Question: What was observed in the imaging?
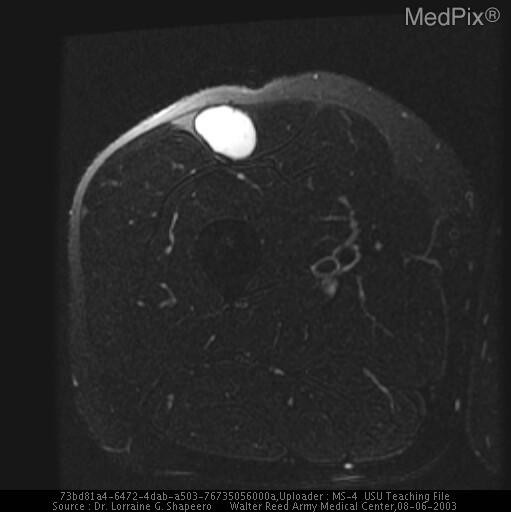
Answer: The imaging shows PLAIN RADIOGRAPH: A-P and lateral views of the right femur from 7/9/2002 demonstrate no bone abnormalities.  No soft tissue abnormalities are evident. MRI: A right rectus femoris mass measuring 4.5x2.4x2.5cm shows intermediate- signal intensity periphery with low-signal-intensity center on T1-weighted MR images and predominantly high signal intensity mass on T2-weighted MR image with low-signal-intensity septae posteriorly. After contrast-enhancement, there is a thick rim of peripheral enhancement with non-enhancing areas centrally. These findings were consistent with a myxoid liposarcoma. A right rectus femoris mass measuring 4.5x2.4x2.5cm shows intermediate- signal intensity periphery with low-signal-intensity center on T1-weighted MR images and predominantly high signal intensity mass on T2-weighted MR image with low-signal-intensity septae posteriorly..